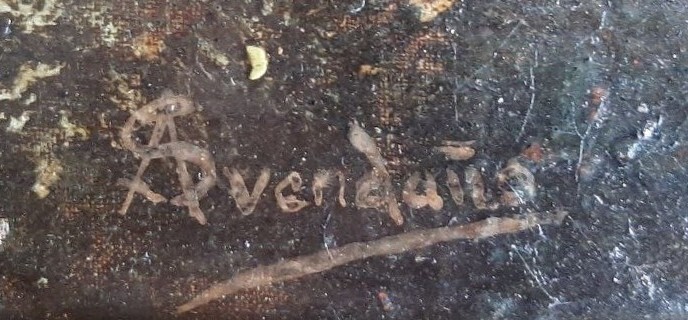
Signature of: serafín avendaño